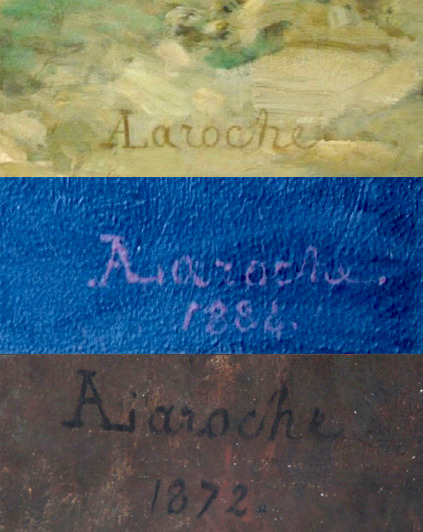
Signature of: armand laroche